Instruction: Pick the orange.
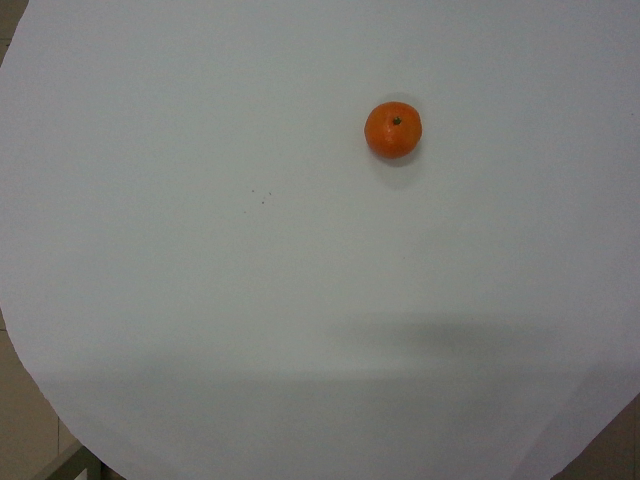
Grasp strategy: vertical